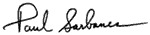
Signature of: paul sarbanes